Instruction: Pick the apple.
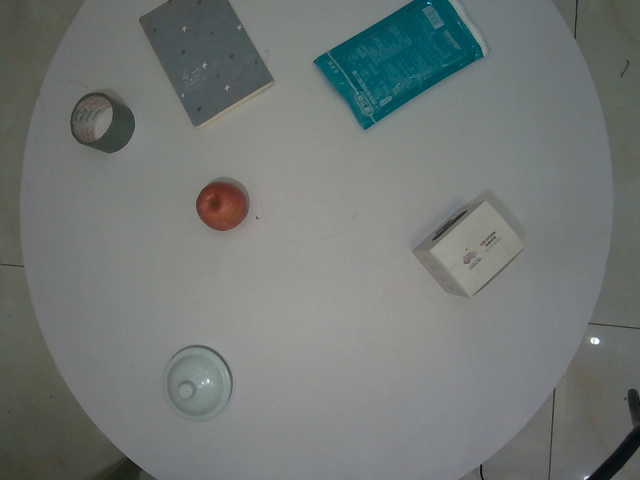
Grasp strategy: vertical